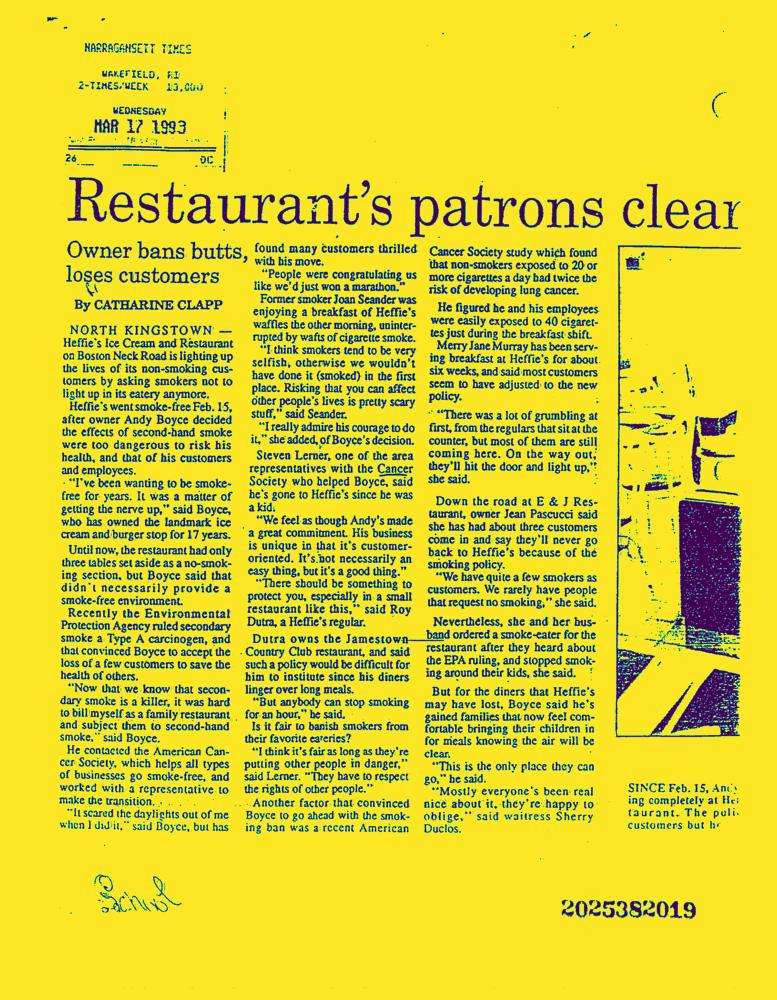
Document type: News-Article